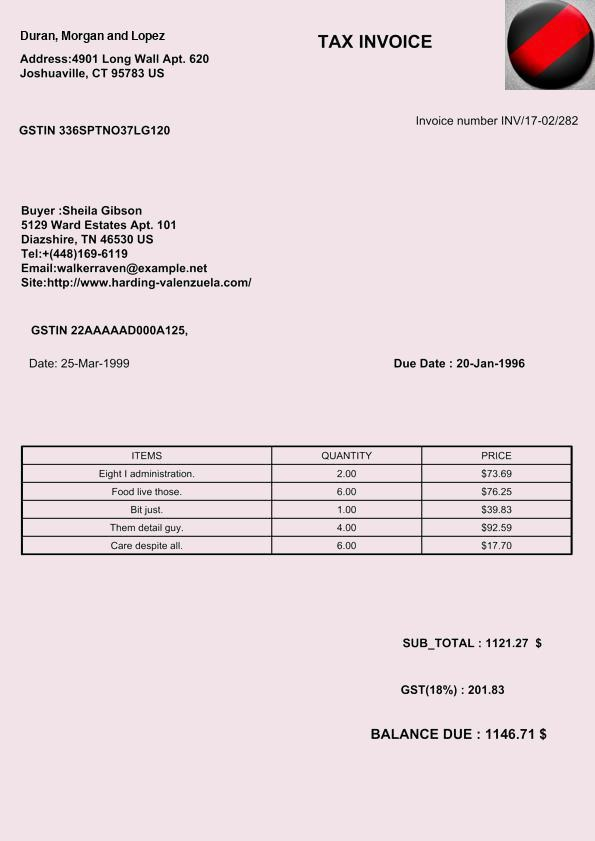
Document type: Invoice